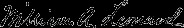
Signature of: william andrew leonard